Question: What appears to be the issue?
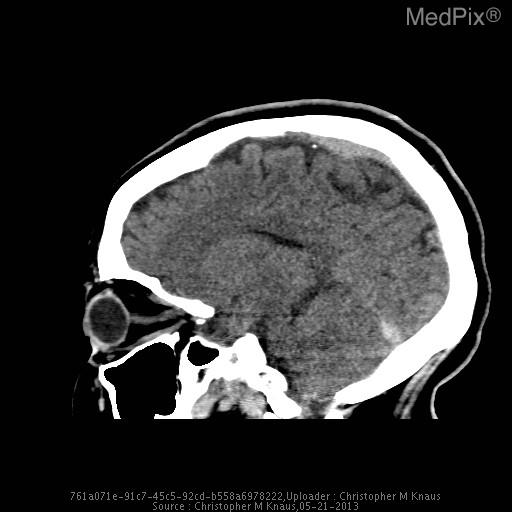
Answer: The findings suggest The vein of Galen, straight sinus, and dominant left transverse venous dural sinus are particularly hyperattenuating, and apparently prominent in caliber.

The superior sagittal sinus is notably less hyperattenuating and is normal in appearance.  The right transverse dural venous sinus is hypoplastic.

Gray/white matter discrimination is preserved.  There is no evidence for infarction or intracranial hemorrhage.  There are no brain masses or mass effect.  There is no hydrocephalus.

The skull is intact.  The partially imaged aerated portions of the skull base are free of significant effusions..

Impression: The vein of Galen, straight sinus, and dominant left transverse venous dural sinus are all particularly hyperattenuating and apparently prominent in caliber, all very concerning for thrombosis.. The vein of Galen, straight sinus, and dominant left transverse
venous dural sinus are all particularly hyperattenuating and apparently prominent in caliber.. The patient might have a history of 17 yo girl presents with left sided facial weakness and numbness and the worst headache of her life that is rated 10/10.  The headache has been progressive for about 24 hours.  She has a history of migraine, but the patient states that her current headache does not feel like her typical migraine headache..